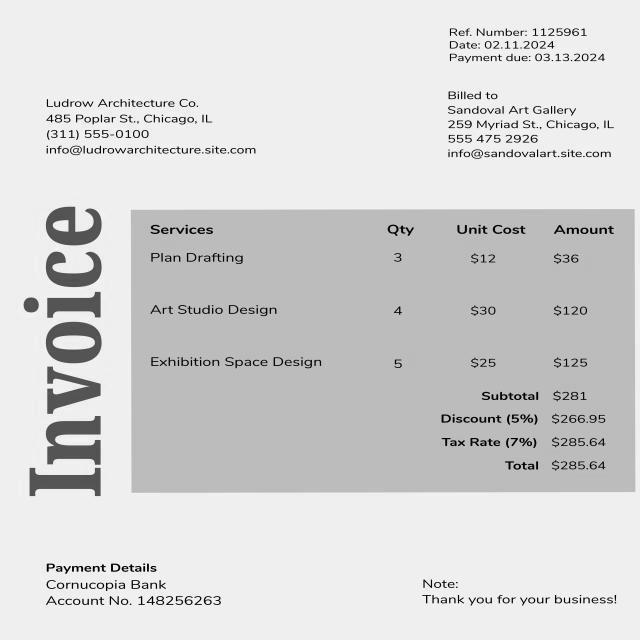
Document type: Invoice